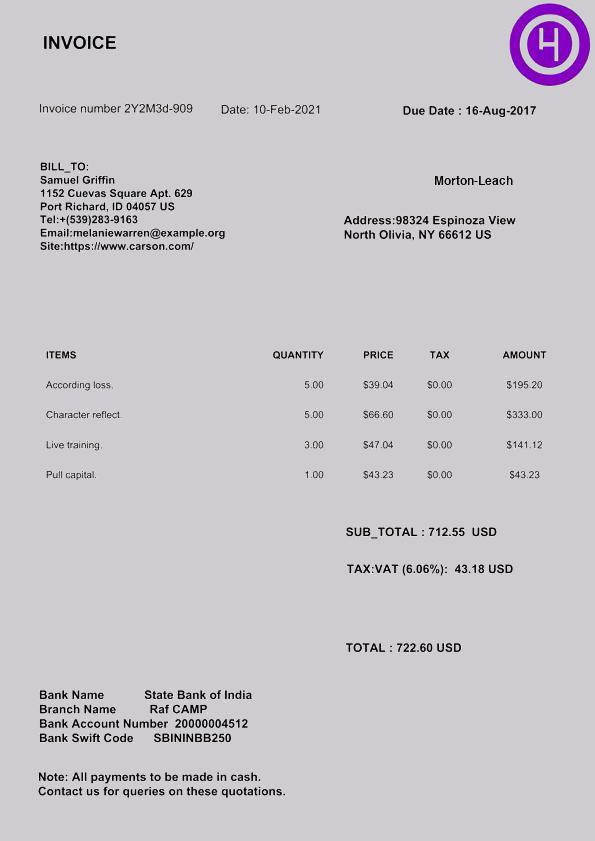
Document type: Invoice